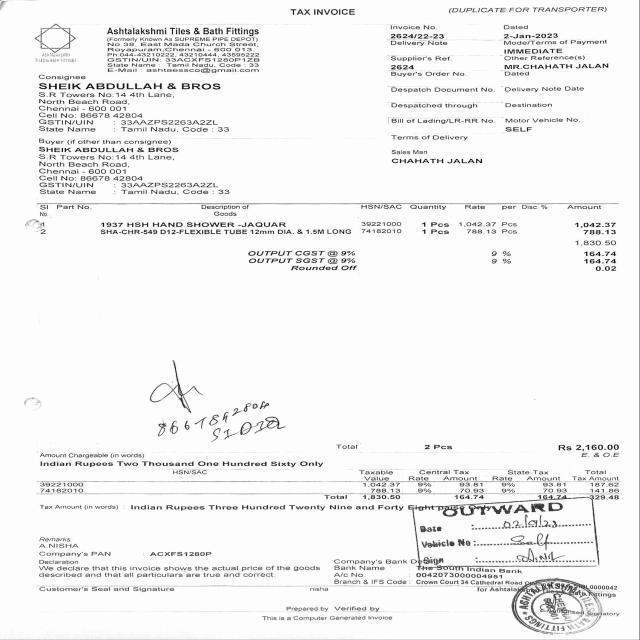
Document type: Invoice